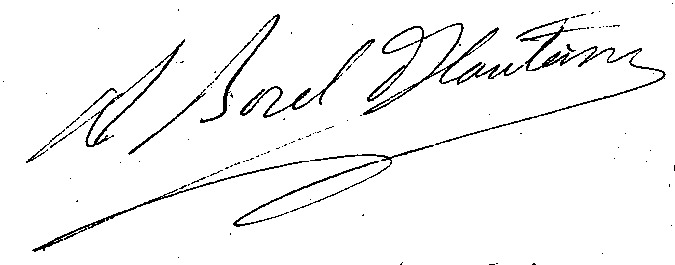
Signature of: andré borel d hauterive